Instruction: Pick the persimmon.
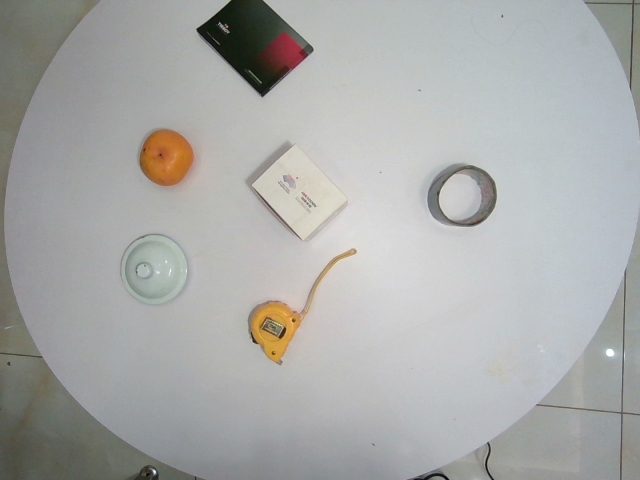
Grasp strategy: vertical